Question: What could the diagnosis suggest?
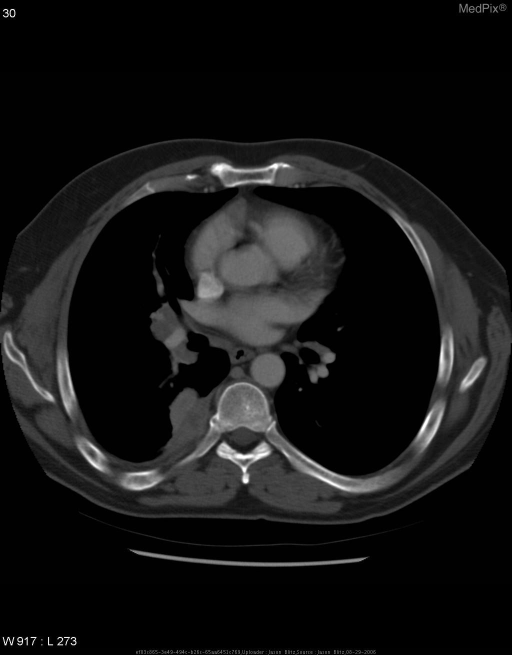
Answer: The possible diagnosis includes Metastatic Adenocarcinoma of the Lung
Metastatic Small Cell Cancer of the Lung
Metastatic Squamous Cell Cancer of the Lung
Other Metastatic Cancer.